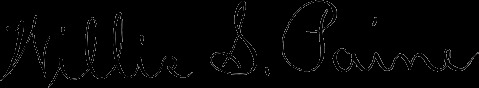
Signature of: willis s paine